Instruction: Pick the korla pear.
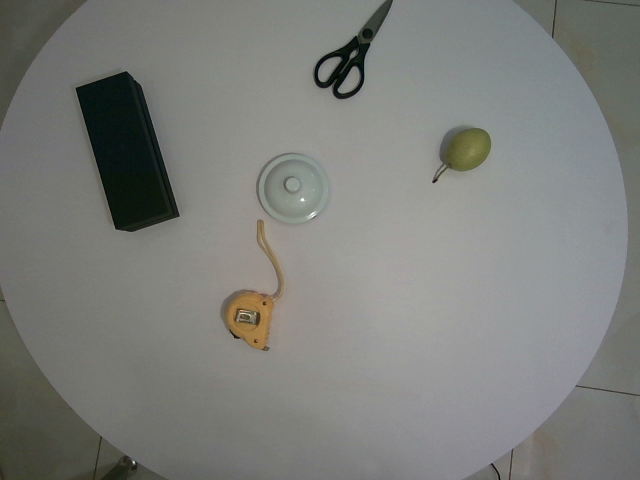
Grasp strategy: vertical